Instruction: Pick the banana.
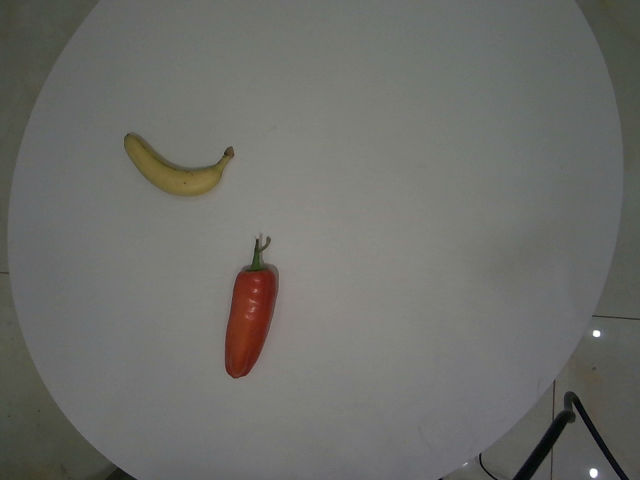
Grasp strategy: vertical